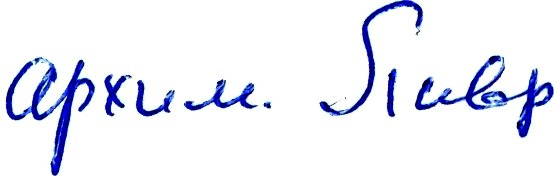
Signature of: q65028452